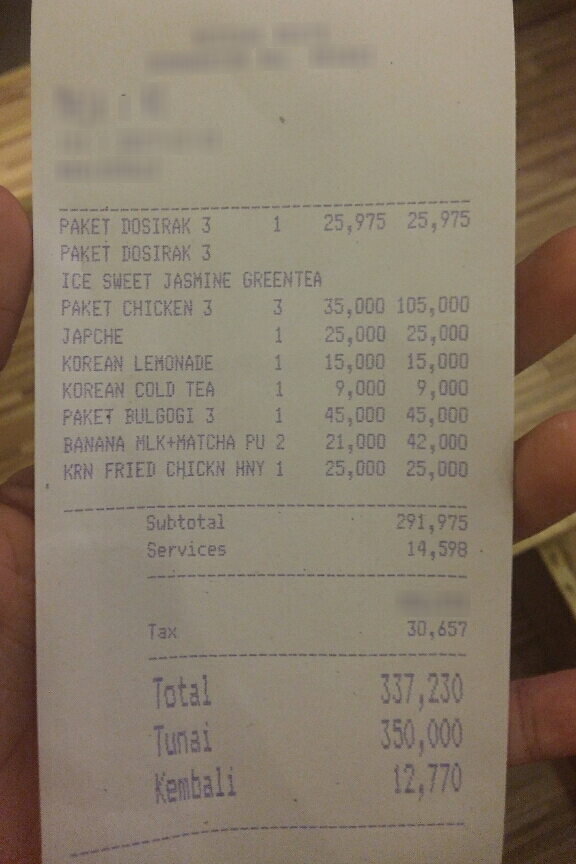
Receipt information:
date: 25,975
subtotal: 291,975
svc: 14,598
total: 337,230
line_items: item_name: PAKET DOSIRAK 3
item_value: 25,975
item_quantity: 1
item_name: PAKET DOSIRAK 3
item_value: 25,975
item_quantity: 1
item_name: ICE SWEET JASMINE GREENTEA
item_value: 0
item_quantity: 1
item_name: PAKET CHICKEN 3
item_value: 105,000
item_quantity: 3
item_name: JAPCHE
item_value: 25,000
item_quantity: 1
item_name: KOREAN LEMONADE
item_value: 15,000
item_quantity: 1
item_name: KOREAN COLD TEA
item_value: 9,000
item_quantity: 1
item_name: PAKET BULGOGI 3
item_value: 45,000
item_quantity: 1
item_name: BANANA MLK+MATCHA PU
item_value: 42,000
item_quantity: 2
item_name: KRN FRIED CHICKN HNY
item_value: 25,000
item_quantity: 1